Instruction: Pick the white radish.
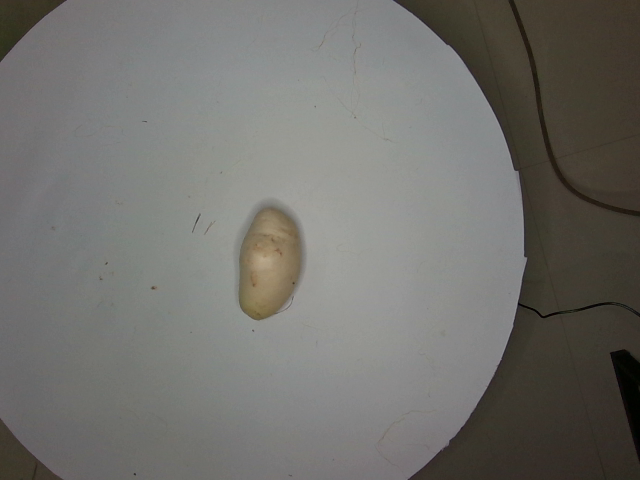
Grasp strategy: vertical